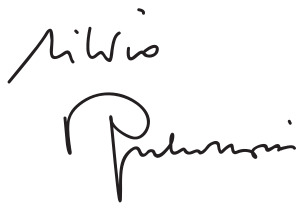
Signature of: silvio berlusconi